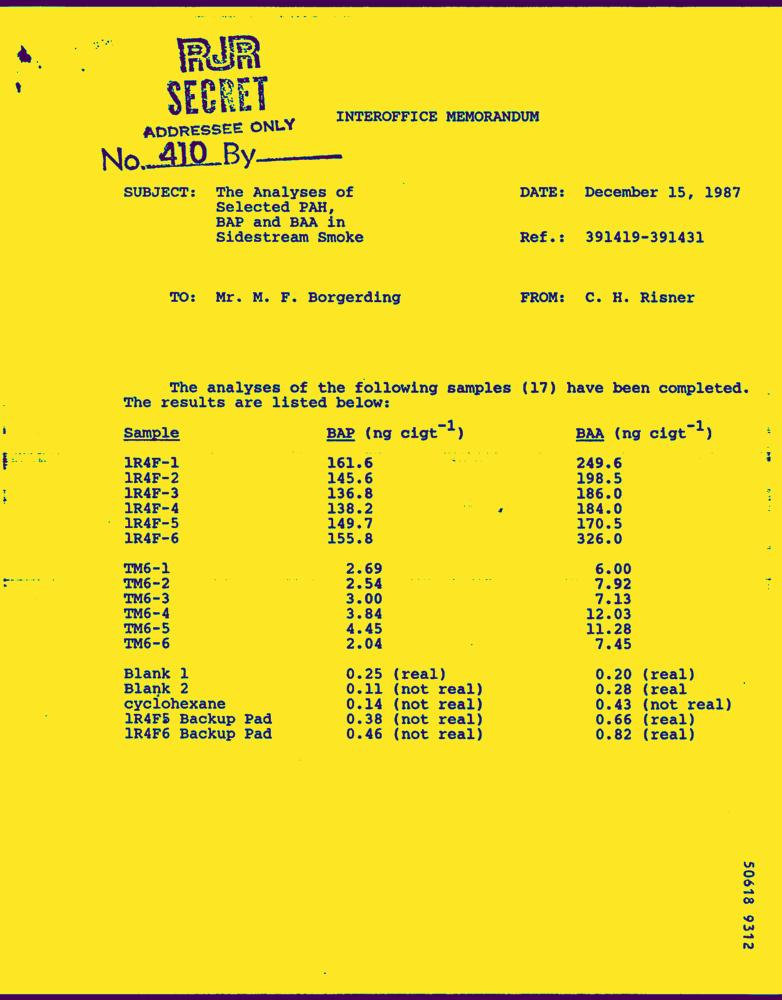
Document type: Letter-Doc